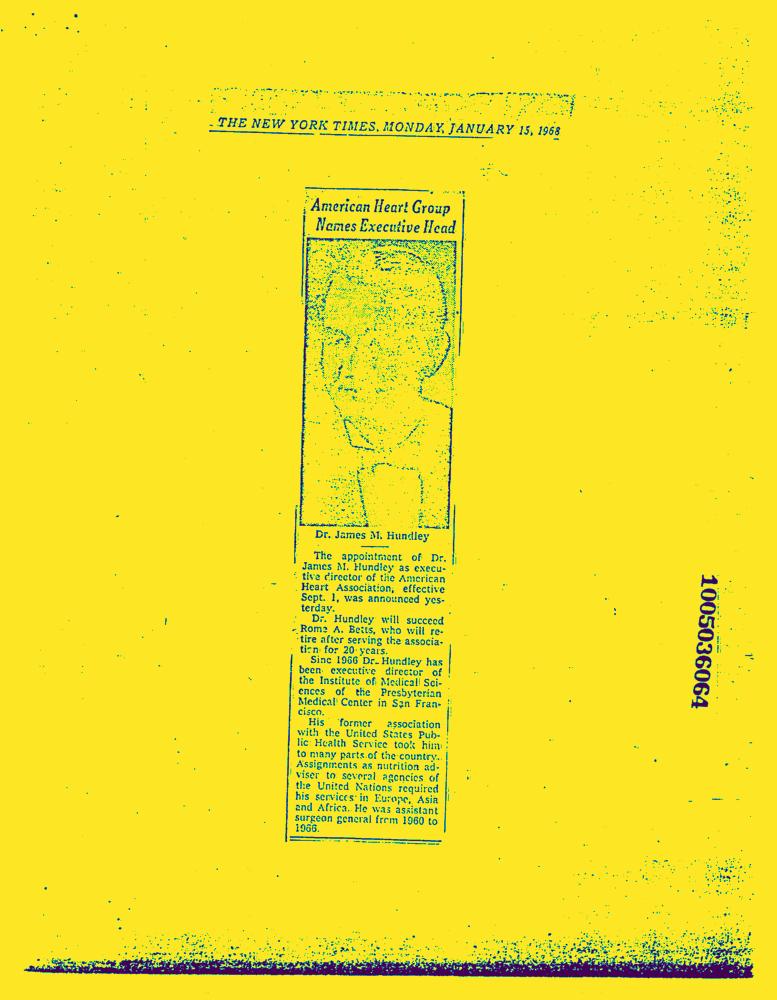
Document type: News-Article